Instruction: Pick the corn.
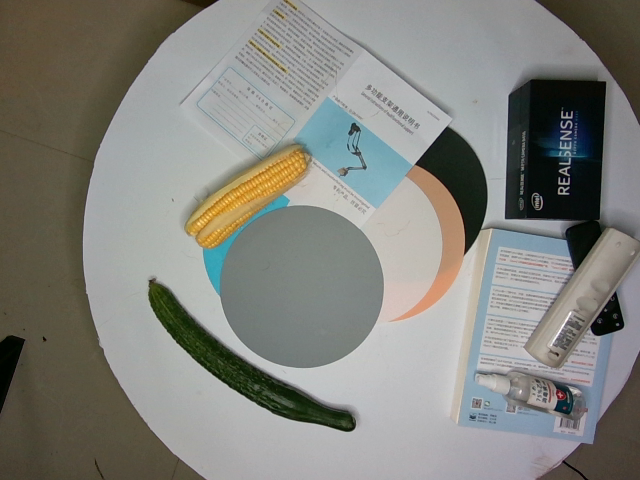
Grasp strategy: vertical